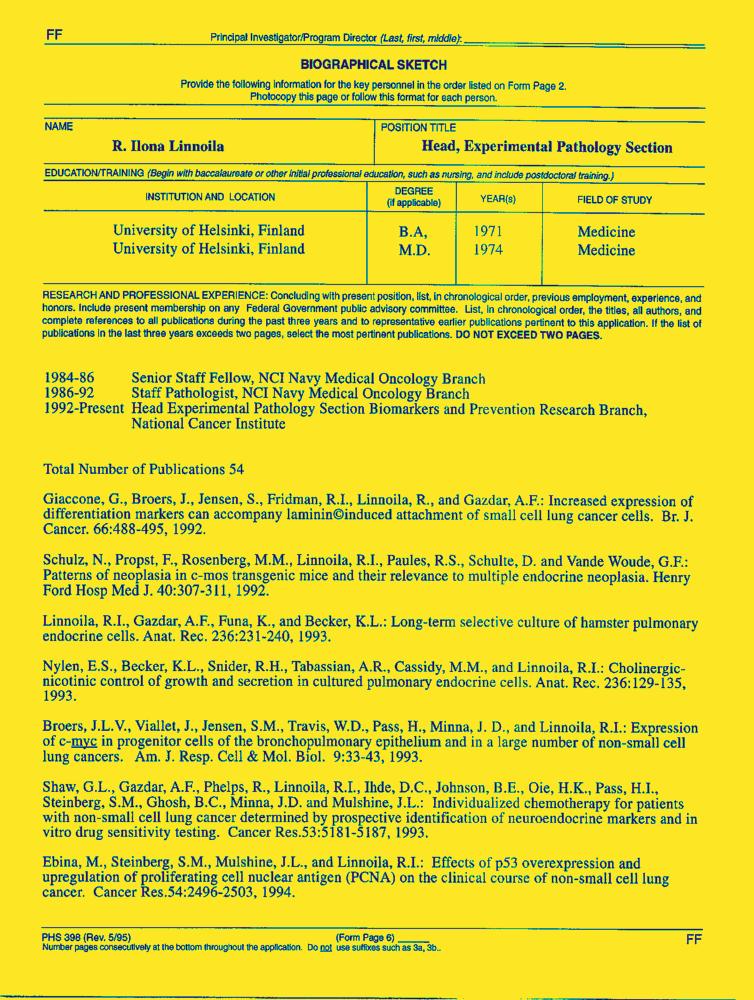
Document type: Resume-Doc